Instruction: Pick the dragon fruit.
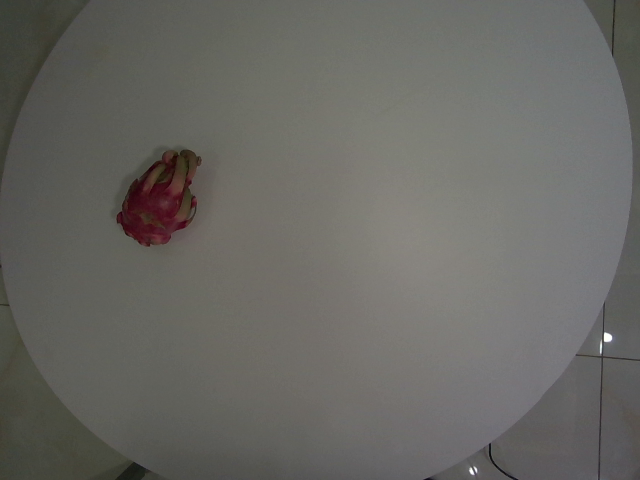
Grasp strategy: vertical